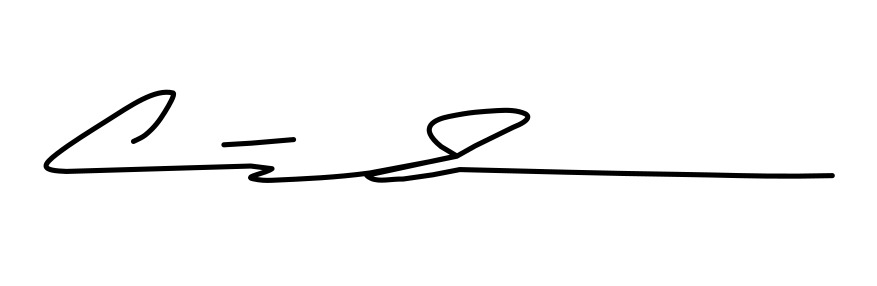
Signature of: artur beterbiyev